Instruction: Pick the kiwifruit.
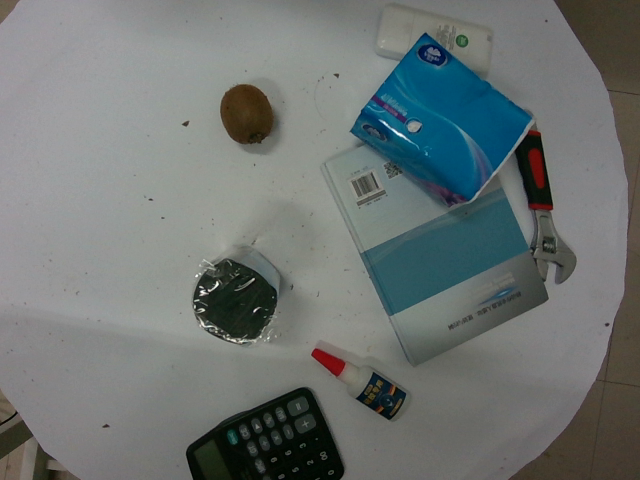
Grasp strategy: vertical